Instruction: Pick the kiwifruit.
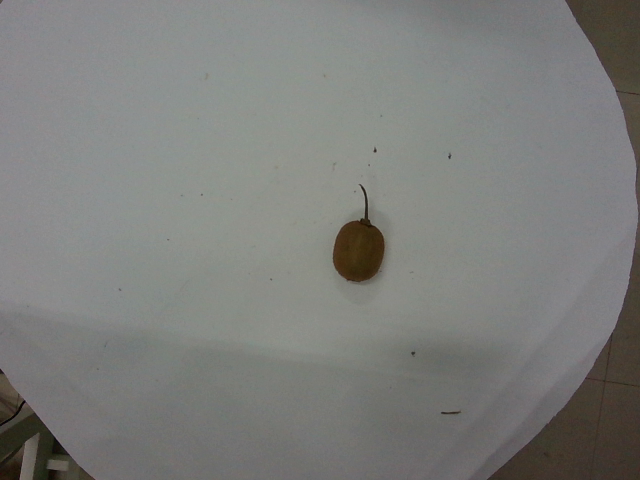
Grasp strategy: vertical